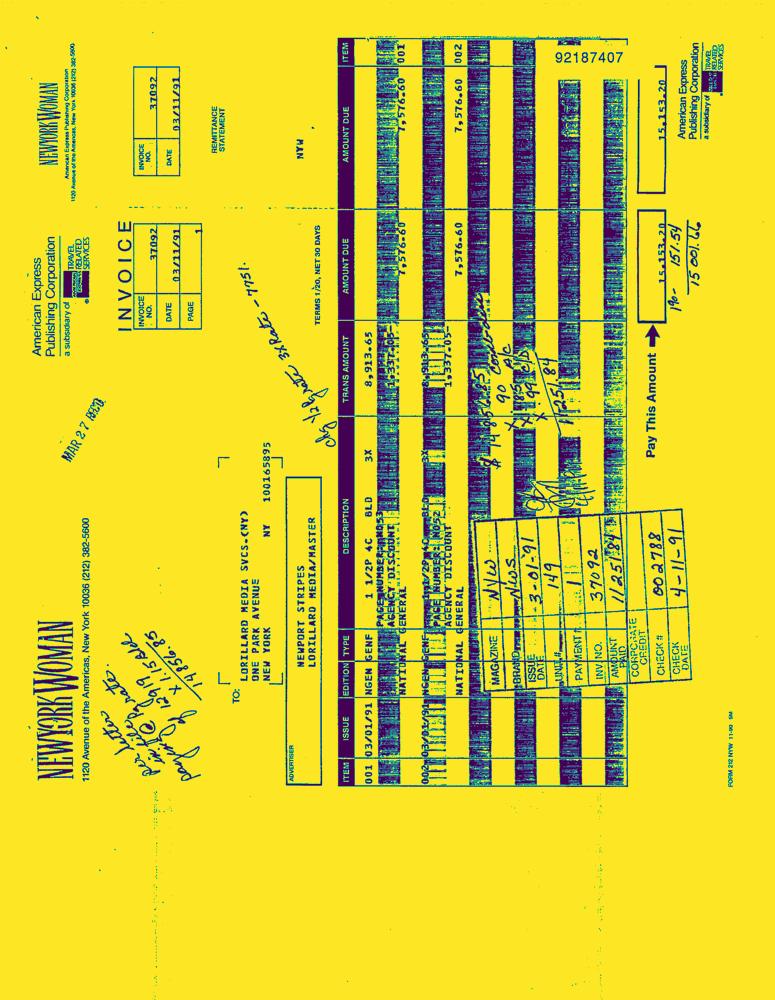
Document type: Invoice-Doc